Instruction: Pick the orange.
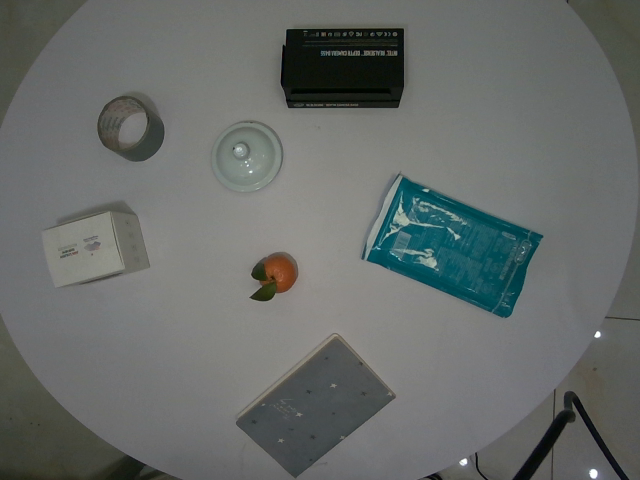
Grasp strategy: vertical